Question: What do the imaging results show?
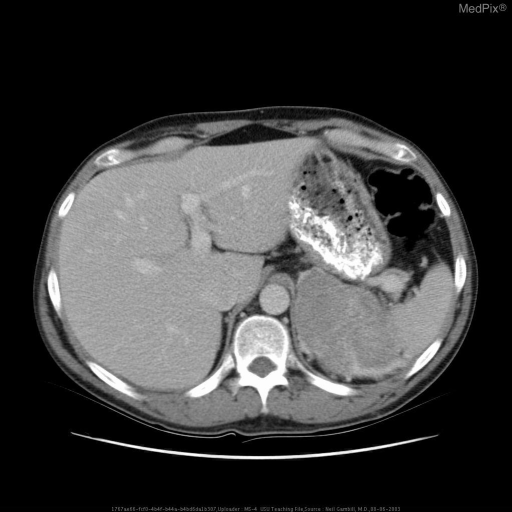
Answer: The imaging shows CT Chest Abd Pelvis with oral and IV contrast large soft tissue mass arising from left adrenal gland measuring 9.5 X 8.9 X 13cm in the oblique coronal, AP, and Craniocaudal dimensions.  Loss of tissue plane between tail of pancreas, spleen, and bowel. Large soft tissue mass arising from left adrenal gland measuring 9.5 X 8.9 X 13cm in the oblique coronal, AP, and Craniocaudal dimensions.  Loss of tissue plane between tail of pancreas, spleen, and bowel..